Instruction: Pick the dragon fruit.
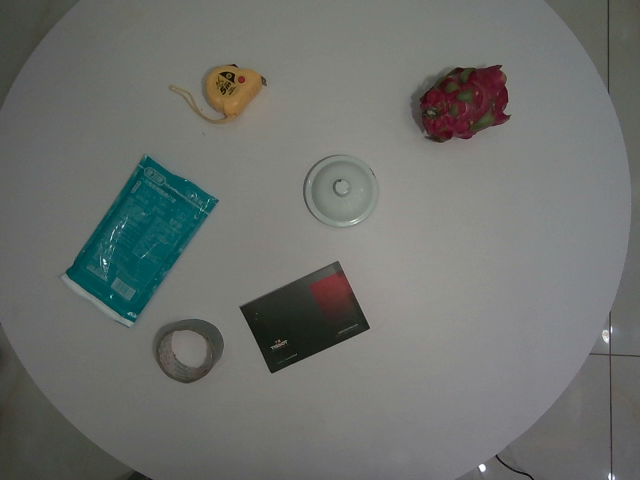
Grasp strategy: vertical